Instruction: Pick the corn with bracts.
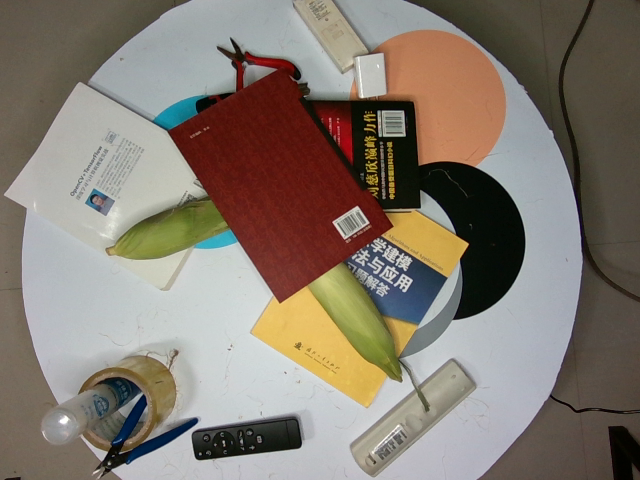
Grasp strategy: vertical